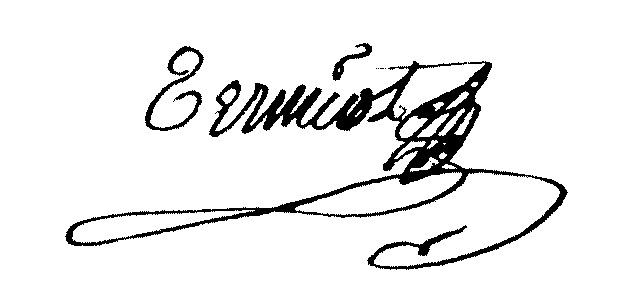
Signature of: joseph germiot